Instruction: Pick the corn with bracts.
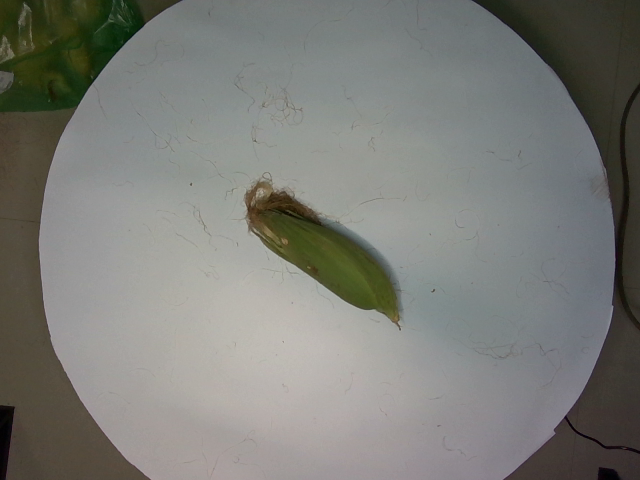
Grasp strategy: vertical